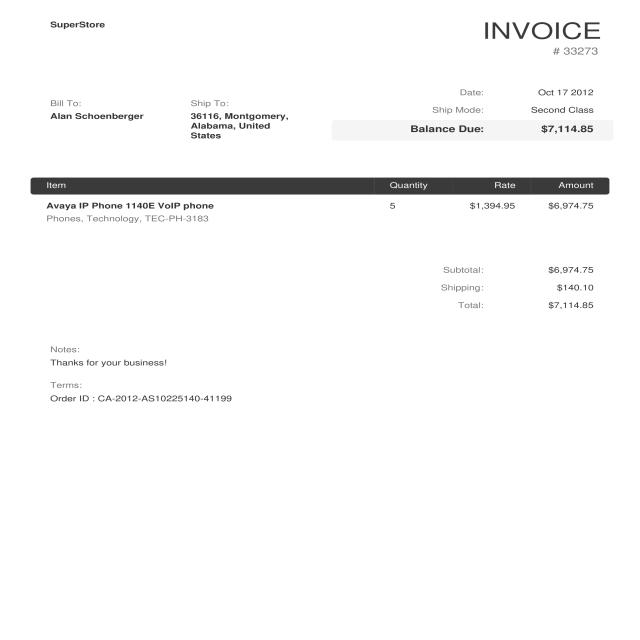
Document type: Invoice